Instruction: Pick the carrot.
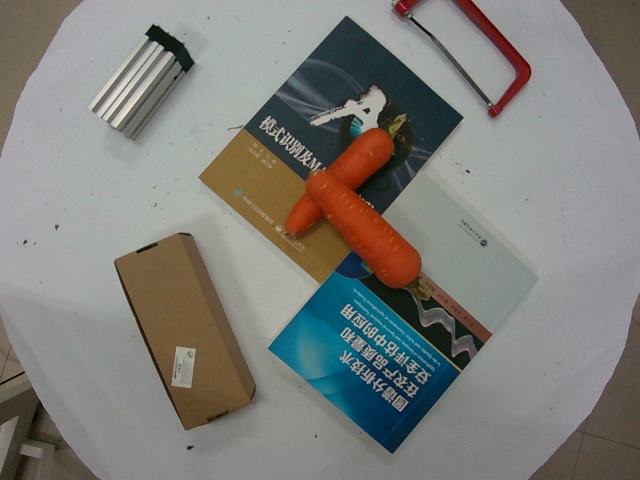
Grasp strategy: vertical